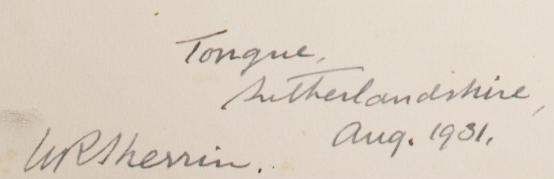
Signature of: william robert sherrin